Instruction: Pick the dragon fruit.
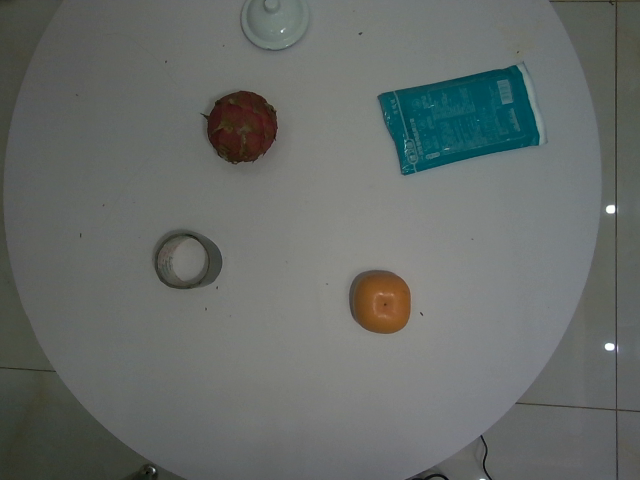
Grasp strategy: vertical